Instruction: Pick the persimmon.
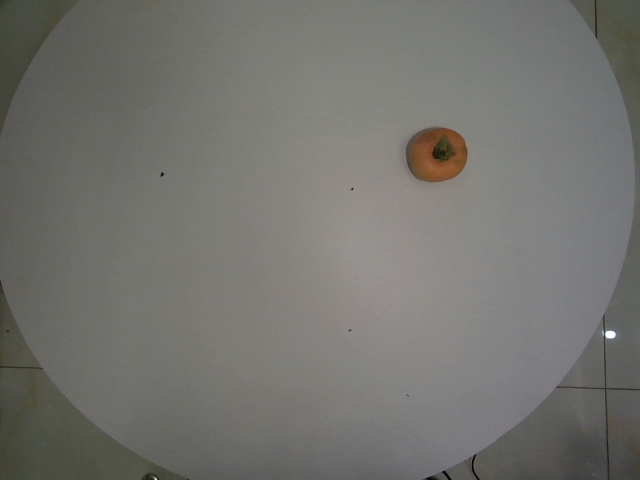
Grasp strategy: vertical